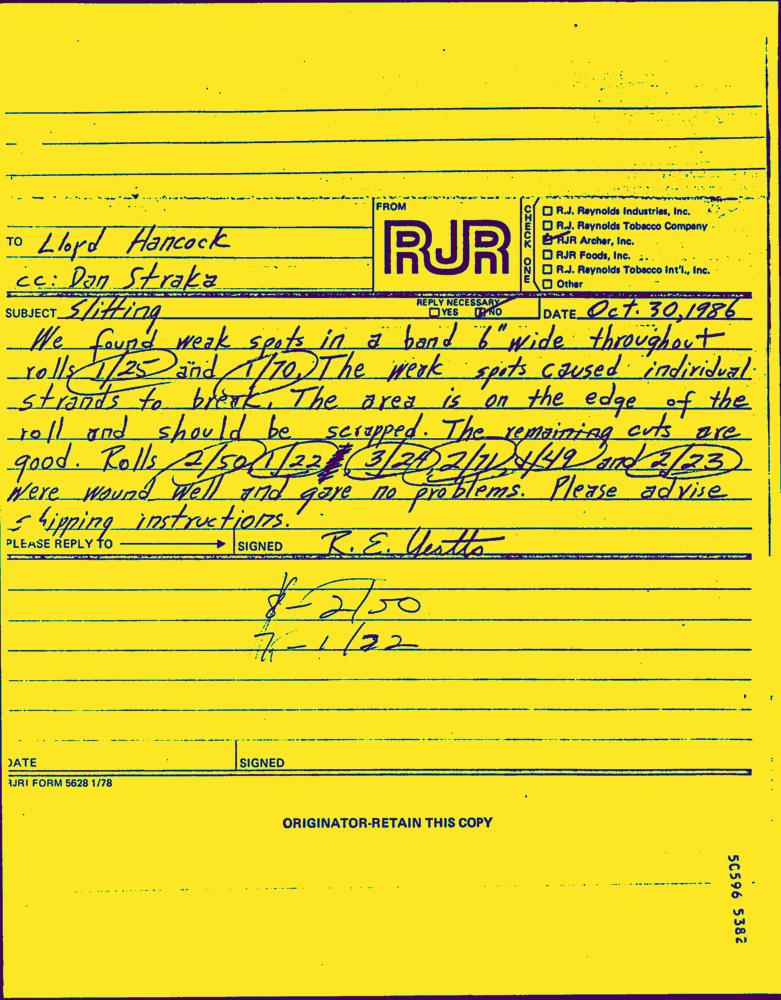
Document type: Hand-Written